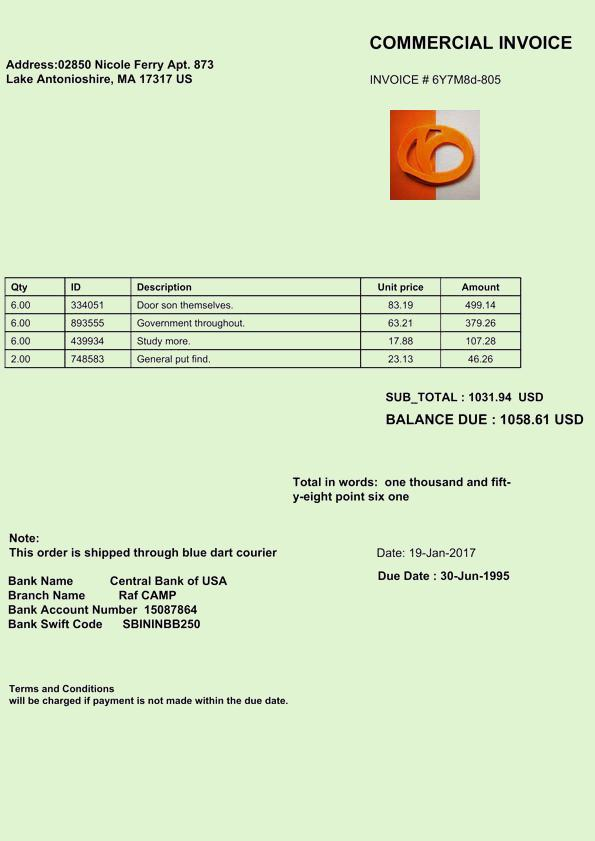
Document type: Invoice